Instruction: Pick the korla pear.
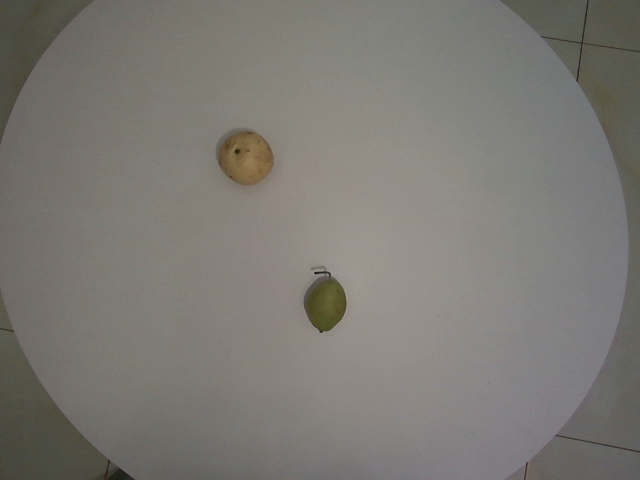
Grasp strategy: vertical